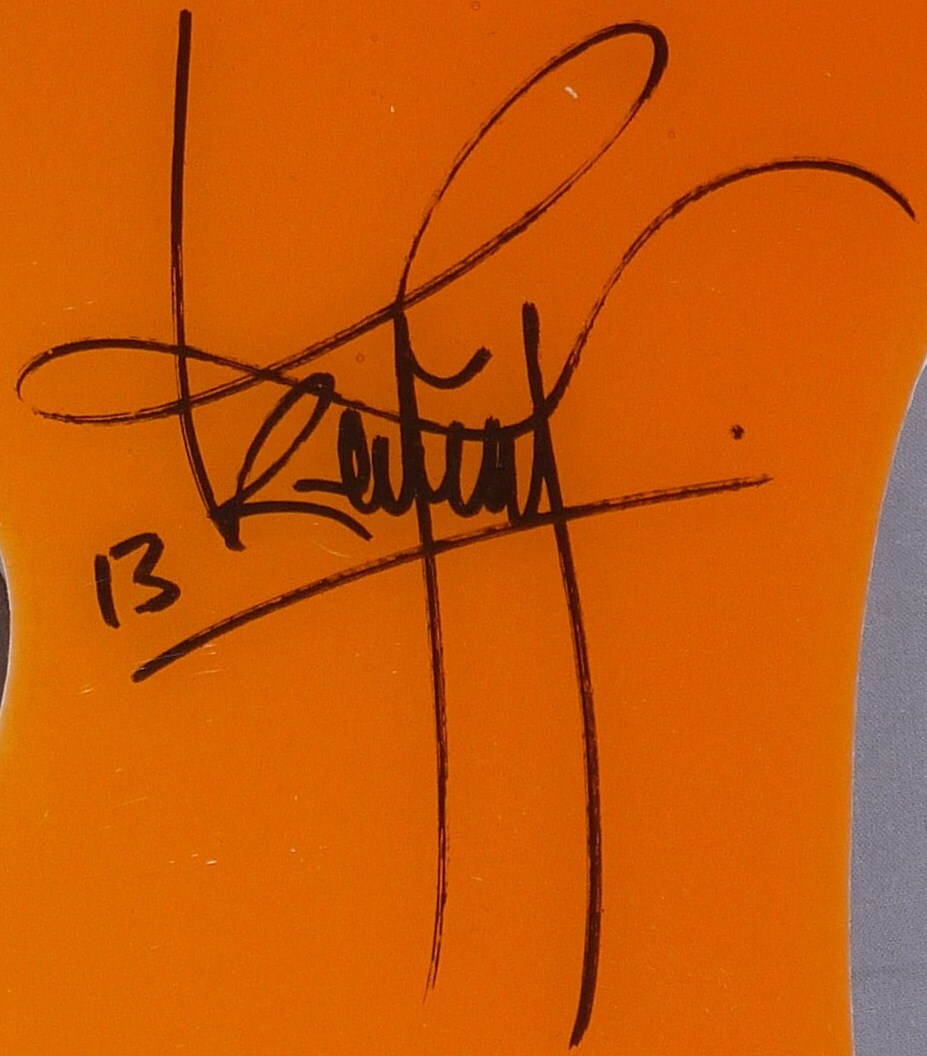
Signature of: keymi